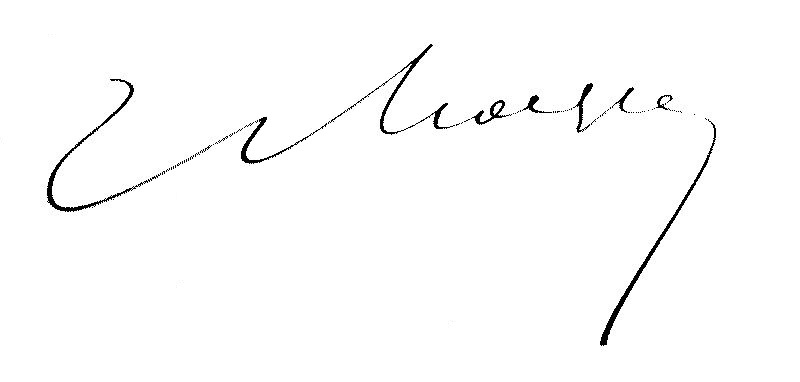
Signature of: yves le trocquer